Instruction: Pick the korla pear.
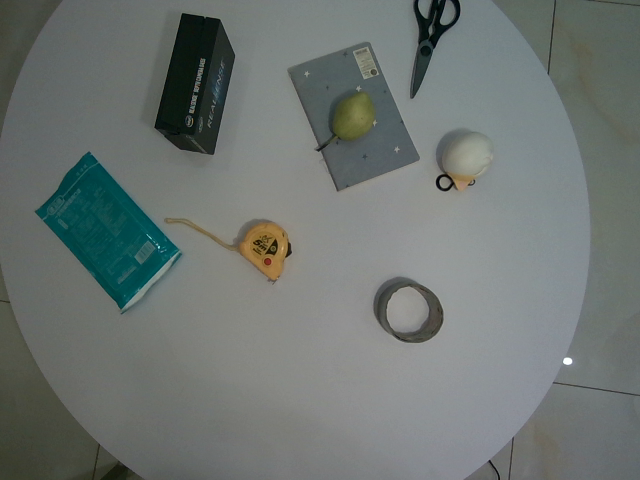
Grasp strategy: vertical